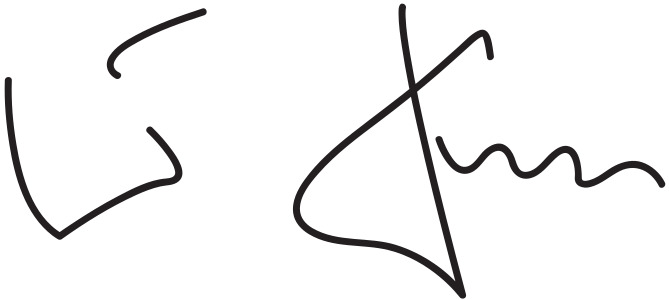
Signature of: helmut kohl